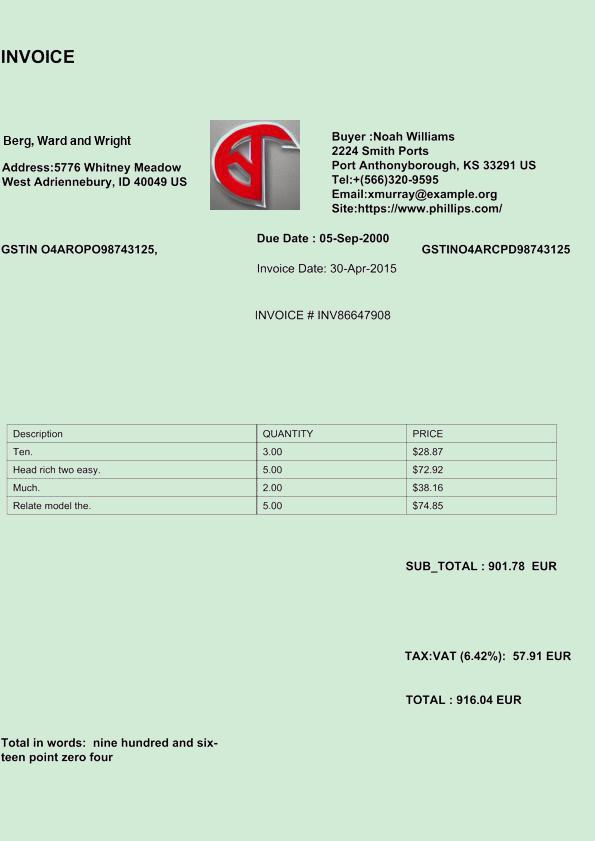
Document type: Invoice